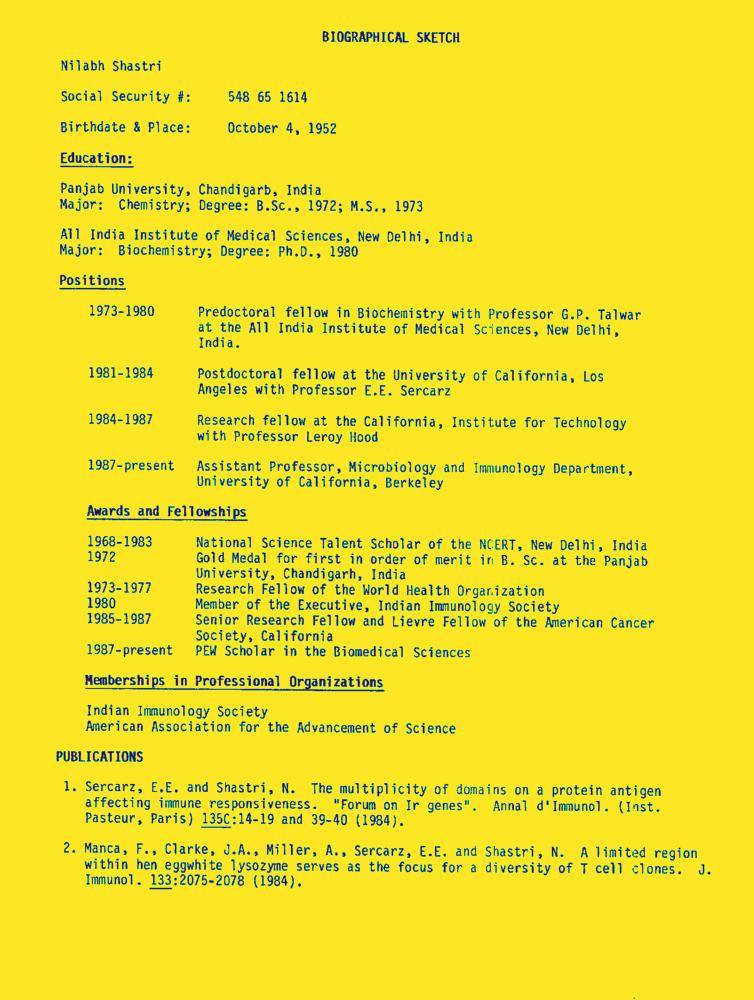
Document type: Resume-Doc